Question: What could the diagnosis suggest?
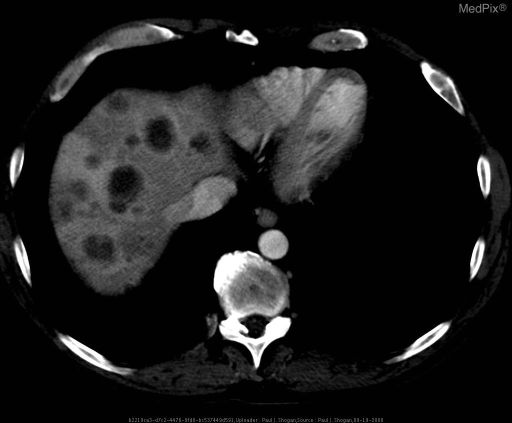
Answer: The possible diagnosis includes Differential Diagnosis for Transient Hepatic Attenuation Difference (THAD):

Hepatocellular carcinoma is the most common primary hepatic tumor associated with THAD.  In regards to cholangiocarcinoma, THAD is an important indirect sign of vascular invasion.  Metastatic hypervascular lesions from islet cell tumors, carcinoids, renal cell carcinoma, and breast carcinoma may also have this imaging appearance.  Hemangiomas, focal nodular hyperplasia, pyogenic abscess, and focal eosinophilic necrosis are additional differential considerations.  Finally, hepatic hemodynamic alterations caused by liver cirrhosis, portal or hepatic vein thrombosis, and arterioportal shunts may result in THAD..